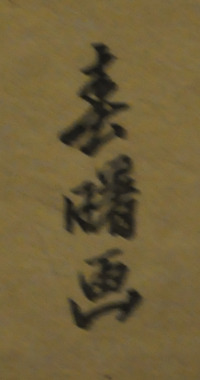
Signature of: shunshosai hokucho